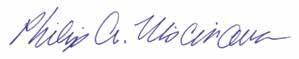
Signature of: philip a miscimarra